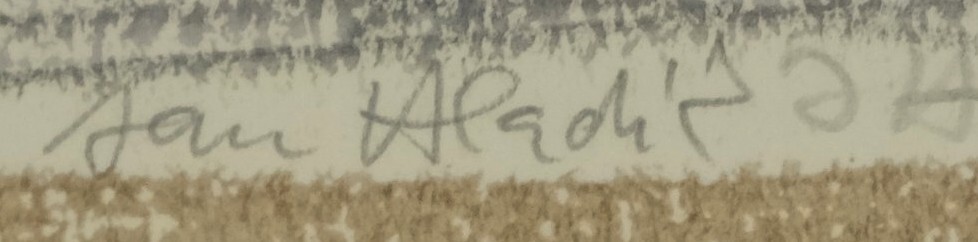
Signature of: jan hladík